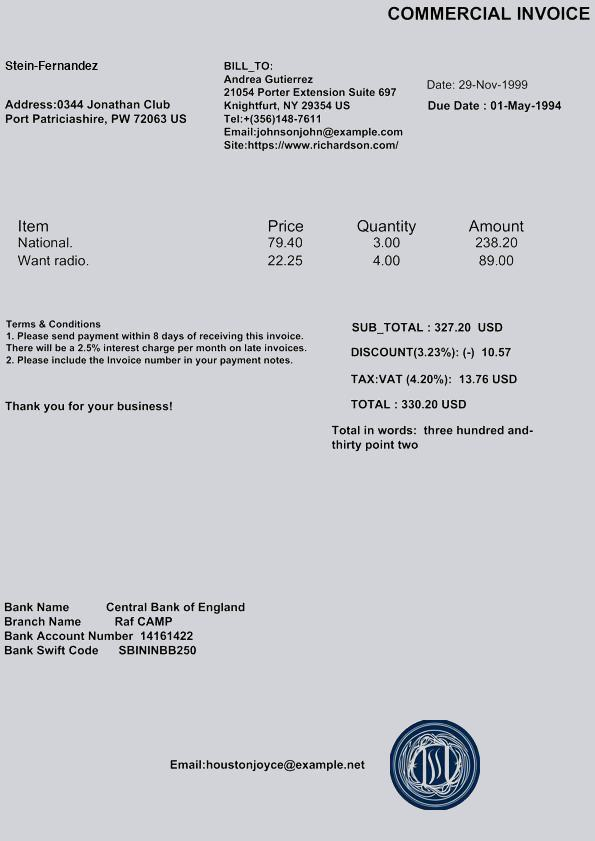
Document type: Invoice